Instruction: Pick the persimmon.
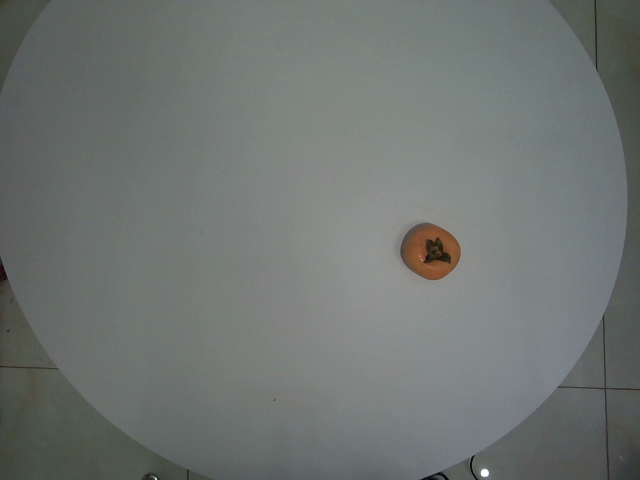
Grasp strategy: vertical